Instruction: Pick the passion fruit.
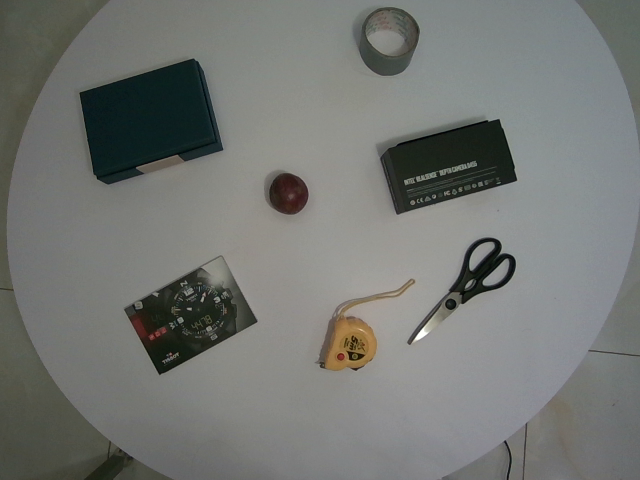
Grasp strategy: vertical